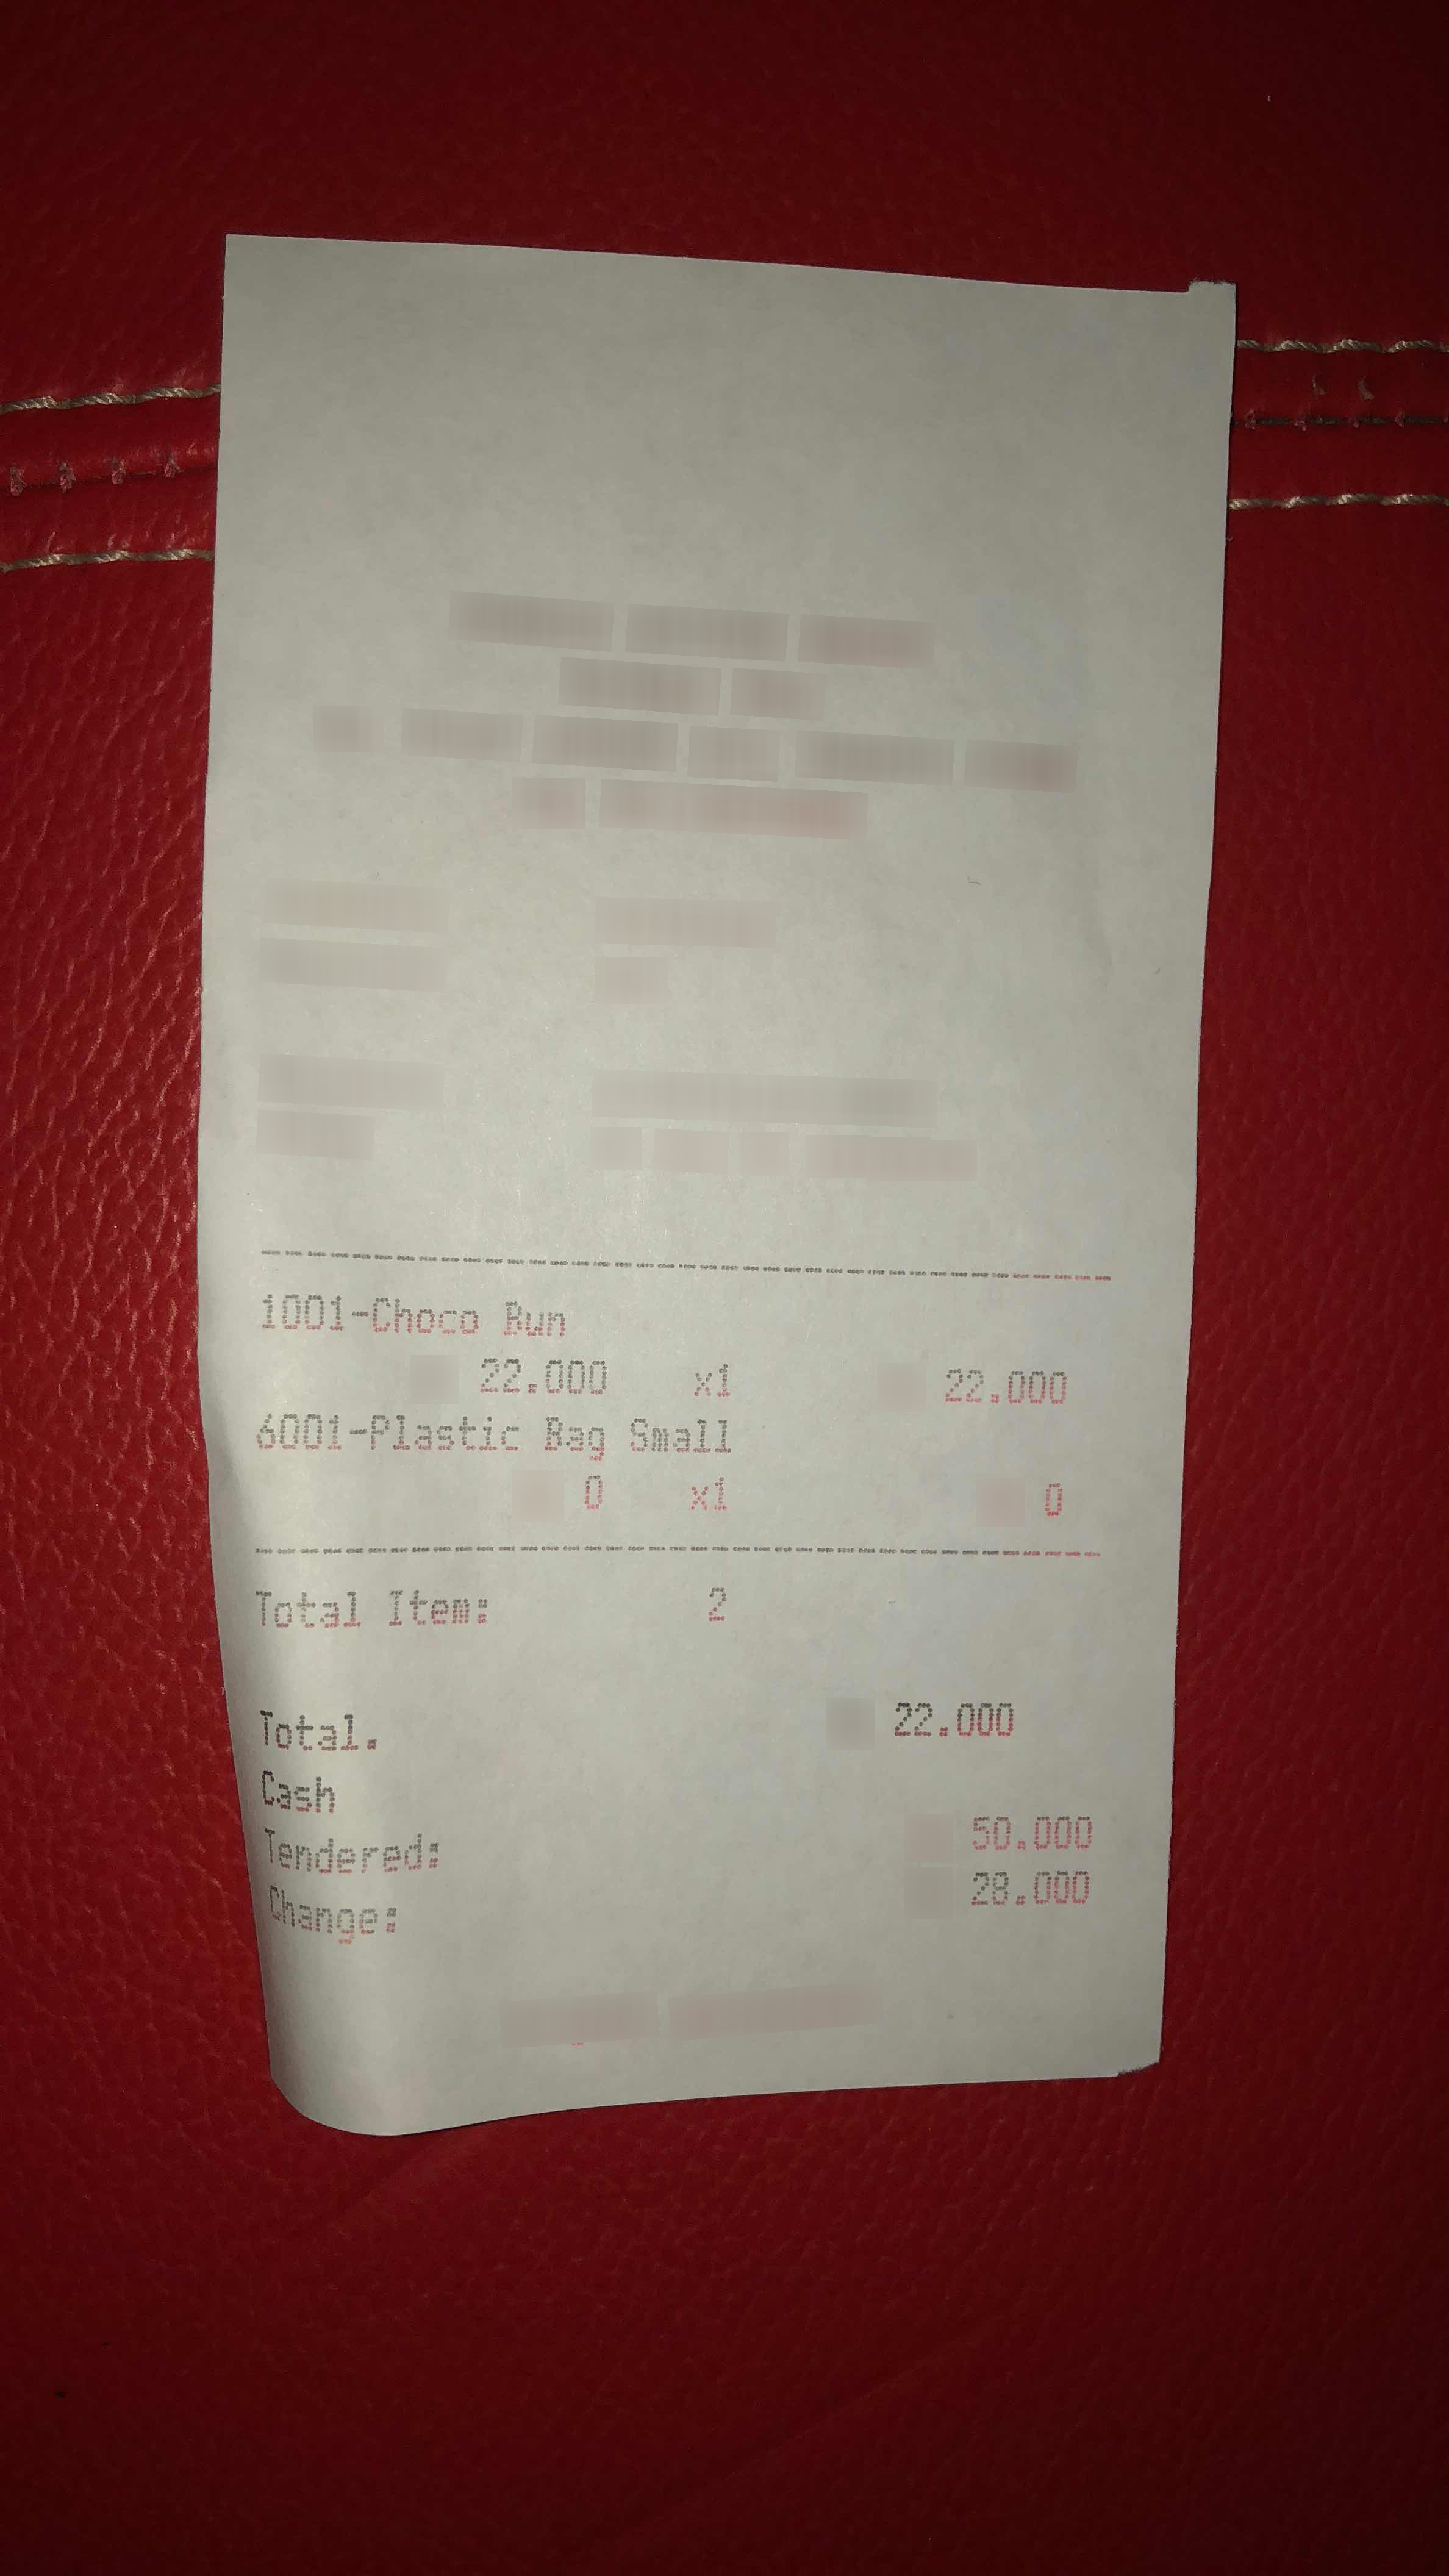
Number of items: 2
Total: 22.000
OCR text regions:
text: 1001-Choco
text: Bun
text: 22.000
text: x1
text: 22.000
text: 6001-Plastic
text: Bag
text: Small
text: 0
text: x1
text: 0
text: Total
text: Item:
text: 2
text: Total.
text: 22.000
text: Cash
text: 50.000
text: Tendered:
text: 28.000
text: Change: